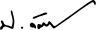
Signature of: prasert chantararuangthong